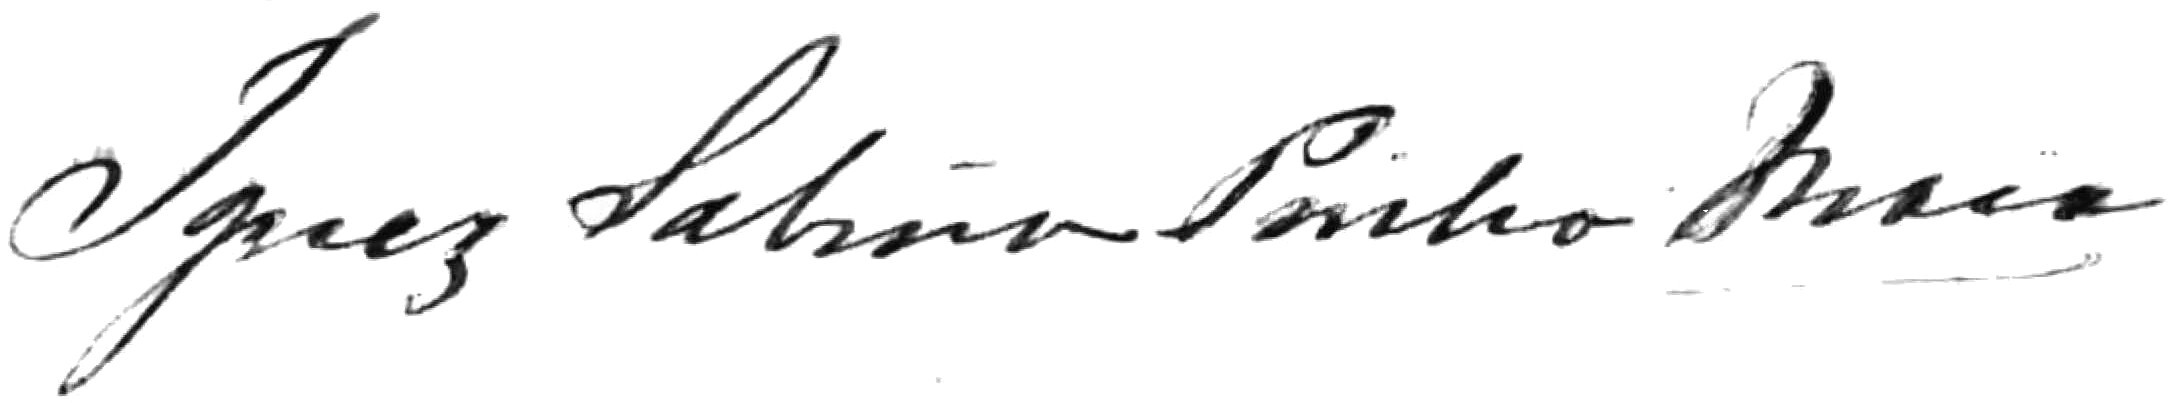
Signature of: inês sabino